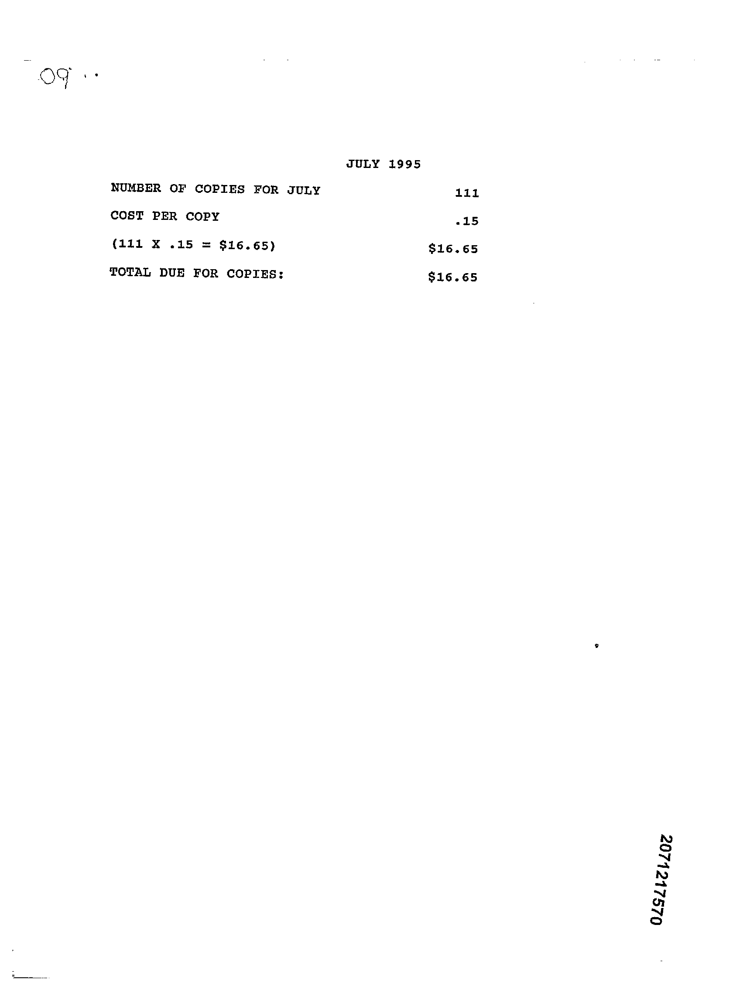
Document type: Invoice